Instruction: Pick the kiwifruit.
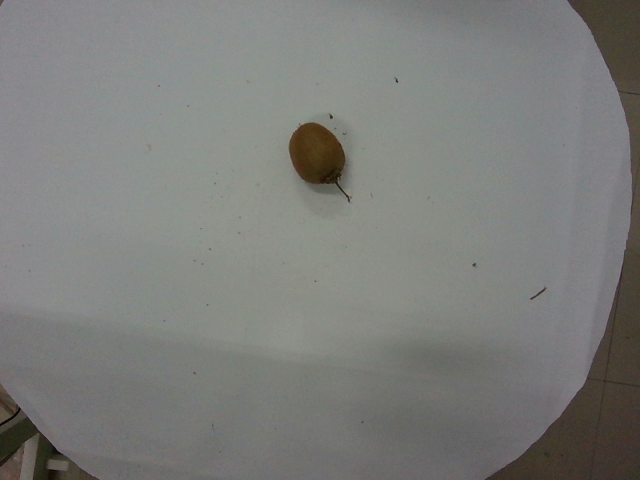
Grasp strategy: vertical